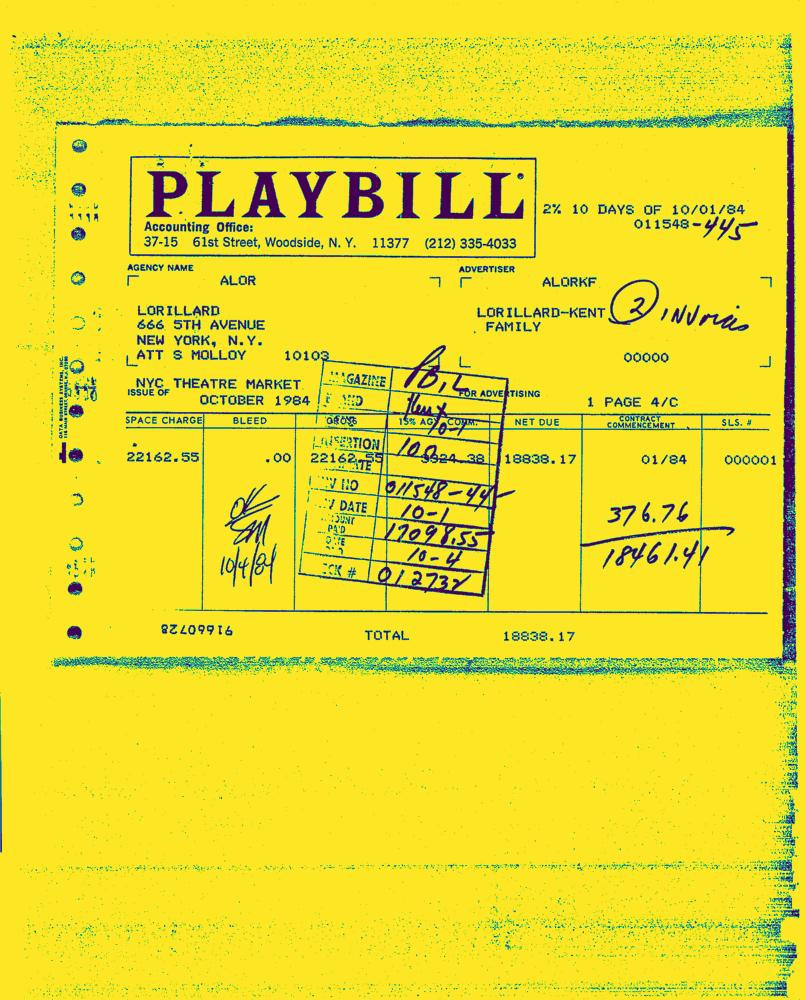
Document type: Invoice-Doc